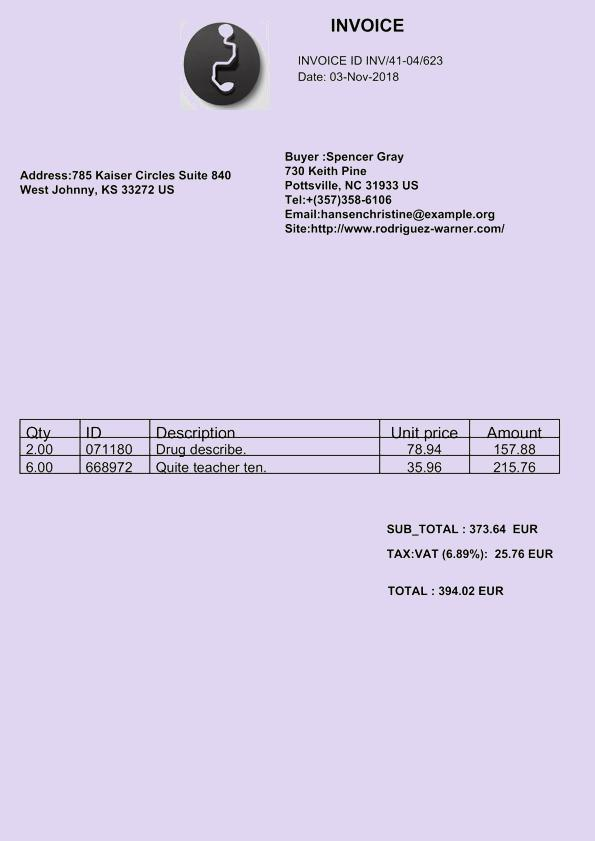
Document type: Invoice